Question: What is the suspected problem?
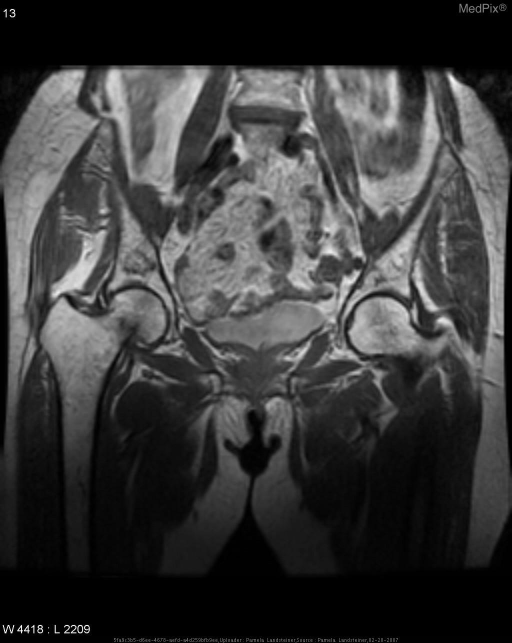
Answer: The findings suggest Anterior-posterior radiograph of the pelvis, and frog-leg radiograph of the right hip show diffusely diminished bone density of the pelvis and right hip. No periosteal reaction or fracture is seen.

Coronal T1-weighted MR image of the pelvis demonstrates  linear low-signal-intensity area extending from the medial cortex of the right femoral neck into the medullary canal and is consistent with fracture. On the T2-weighted fat-saturated coronal MR image,  more extensive area of high-signal-intensity is present consistent with a combination of the fracture and post-traumatic edema and inflammation.. Coronal T1-weighted MR image shows linear low-signal-intensity area extending from medial cortex into the medullary canal of right femoral neck, consistent with fracture.. The patient might have a history of A 76-year-old woman presents to her primary care manager with right hip pain. No known history of trauma..